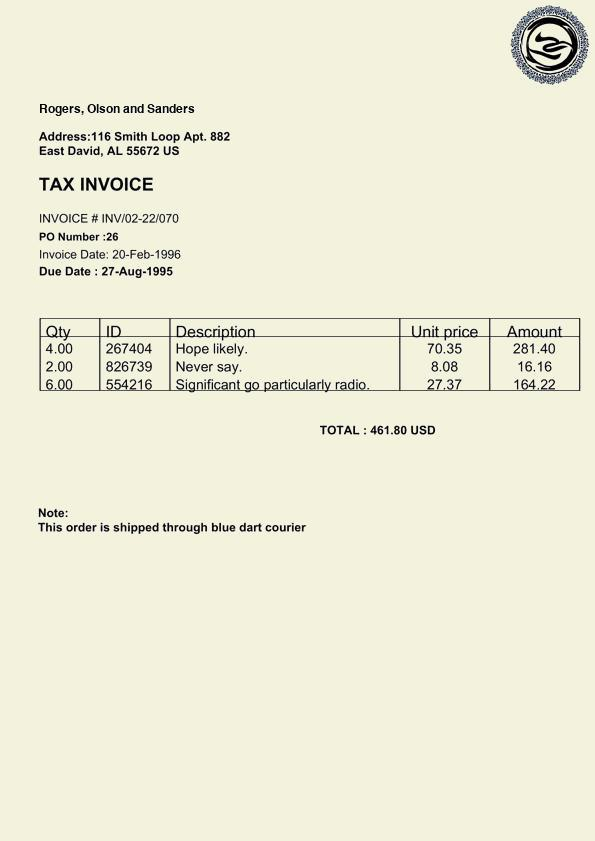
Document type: Invoice